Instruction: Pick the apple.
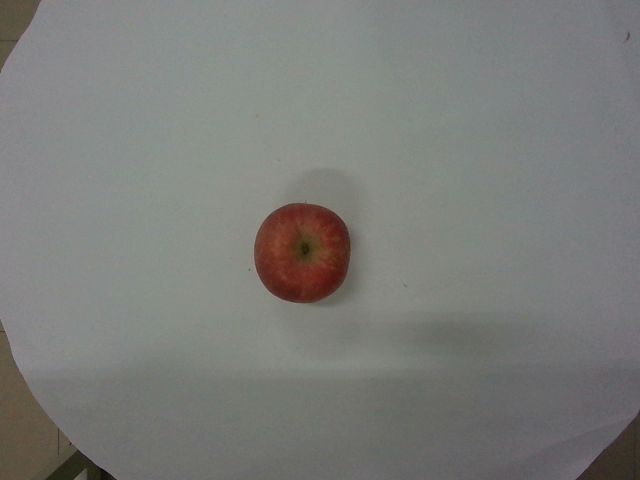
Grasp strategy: vertical